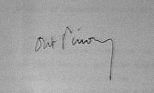
Signature of: antoine pinay